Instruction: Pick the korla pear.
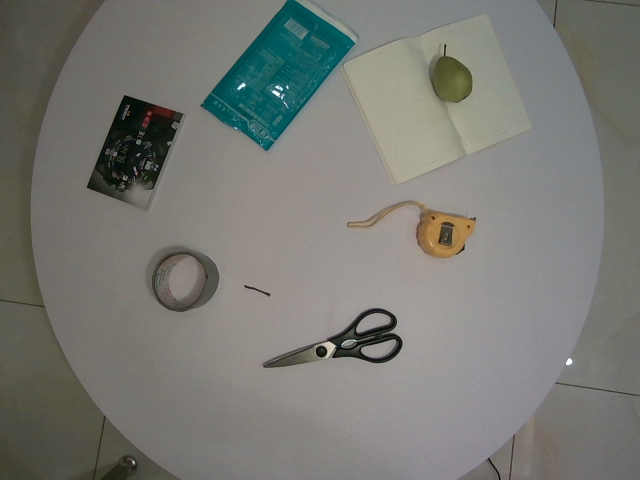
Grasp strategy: vertical